Patient: Male, age 77
A 77-year-old man with a history of abnormal chest radiography finding was referred to our hospital.
The patient had hypertension, dyslipidemia, and an operative history (total resection for prostate cancer). He had a 20-pack-year smoking history but no family history of connective tissue and pulmonary diseases.
Laboratory examination showed the following: Krebs von den Lungen-6 level, 10726 U/mL; surfactant protein-D, 302 ng/mL; positivity for anti-nuclear antibody (1:320, nucleolar pattern); and negativity for anti-scl-70 antibody, anti-RNA polymerase 3 antibody, and anti-centromere antibody.
Chest radiography revealed ground-glass opacity in the bilateral lower lung fields, and a chest computed tomography scan revealed ground-glass opacity in the basal area of both lungs and a nodule in the left lower lobe (Fig. 1). The pulmonary function test result was normal.
Flexible bronchoscopy revealed normal intraluminal findings. Following this, a 51% recovery rate was achieved using bronchoalveolar lavage from the superior lingular segment; it indicated 59% lymphocytes and no malignant cells. The finding of hyperlymphocytosis in bronchoalveolar lavage fluid was considered primarily due to the etiology of ILD. Culture samples collected using bronchoscopy tested negative for common bacteria, mycobacteria, and fungus. Prior to TBLC, we introduced a 1.4-mm 20-MHz radial probe (PB2020-M; Fujifilm) with a guide sheath into the target bronchus and checked whether any blood vessel ran parallel to the bronchus. We obtained the endobronchial ultrasonographic view of "adjacent to the lesion" from B9a. We performed TBLC with a 1.9 x 1150-mm flexible cryoprobe (ERBECRYO 2 system; Erbe Elektromedizin GmbH, Tubingen, Germany) introduced through the guide sheath using an endobronchial balloon as an endobronchial blocker. Freezing time was set as 6 s. There was minor bleeding, which was easily controlled with an endobronchial blocker and an intrabronchial injection of an epinephrine-saline mixture (1-mL epinephrine with 19-mL saline). On high-resolution computed tomography (HRCT), the nodule was located in the left lateral basal segment (S9), and the TBLC sites were left B8b, B9a, and B9b. The pathological findings of the TBLC-collected specimen from left B9a showed the deposition of Congo red-stained AL with birefringence under polarized light (Fig. 2A-C). Except for the lesion of pulmonary amyloidosis, ground-glass opacities in both lungs were diagnosed as interstitial pneumonia, most likely due to chronic hypersensitivity pneumonia or interstitial pneumonia with autoimmune features. An additional biopsy was performed using bone marrow and subcutaneous adipose tissue samples, and the result was negative. Hence, the patient was diagnosed with localized nodular pulmonary amyloidosis. Since the condition was asymptomatic, he refused medical intervention. During follow-ups, he was found to have a good clinical condition.
Keywords: pulmonary amyloidosis, surgical lung biopsy, transbronchial cryobiopsy
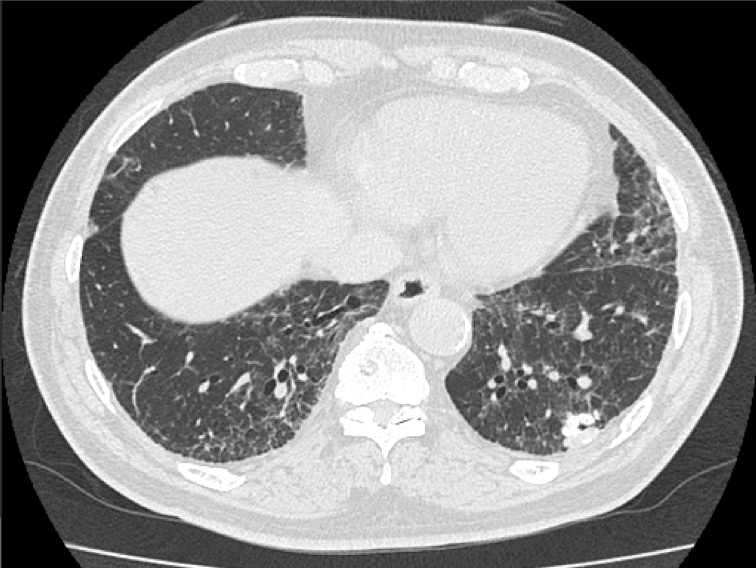
Image caption: Chest computed tomography scan revealed ground-glass opacity in the basal area of both lungs and nodule in the left lower lobe.